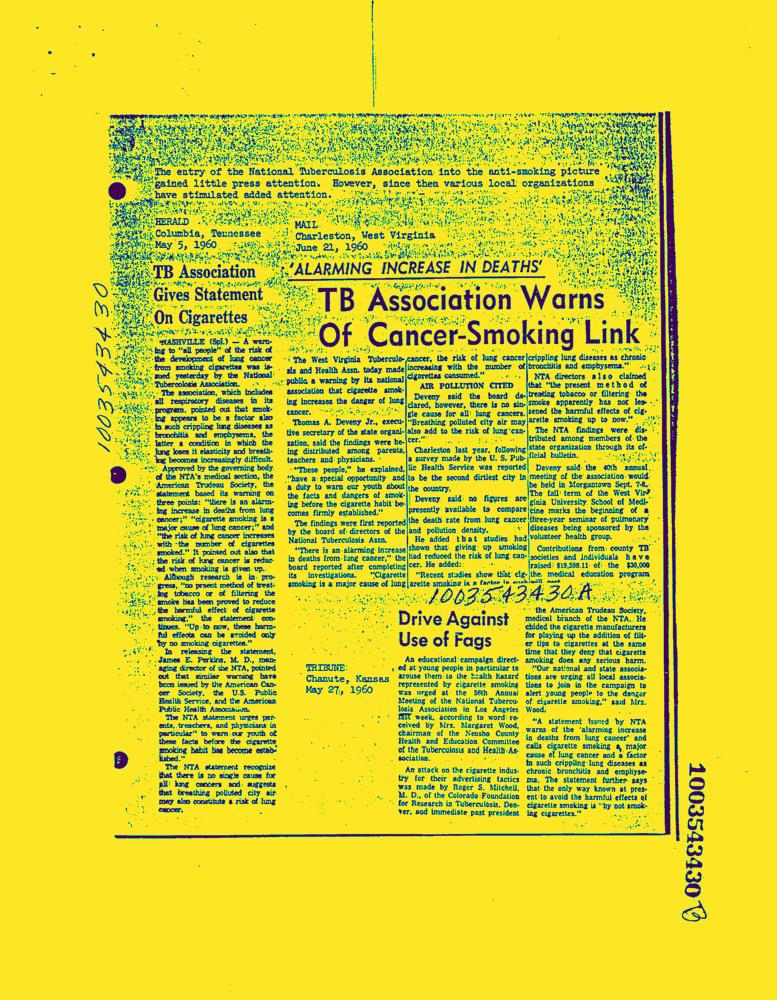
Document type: News-Article